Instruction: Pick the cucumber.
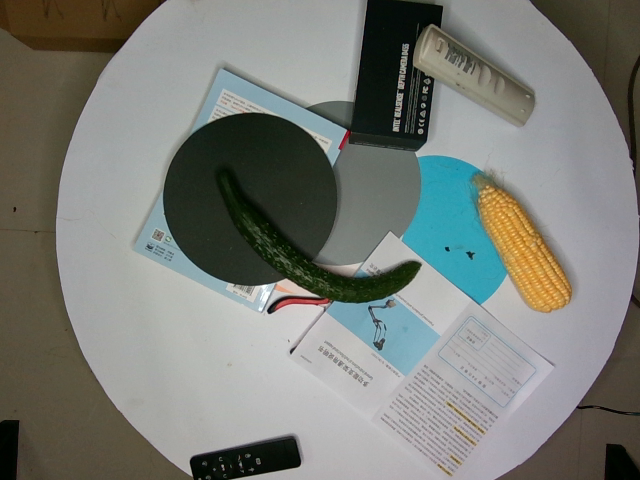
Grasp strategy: vertical